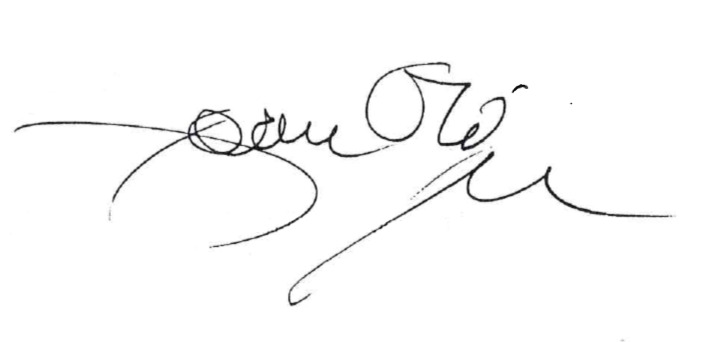
Signature of: joan oró